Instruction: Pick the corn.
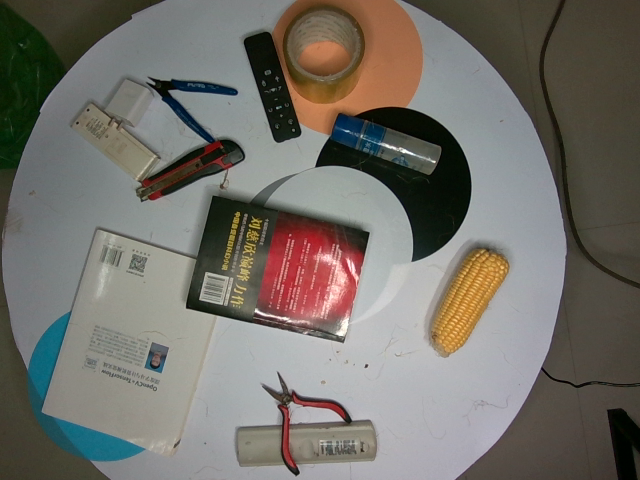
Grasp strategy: vertical